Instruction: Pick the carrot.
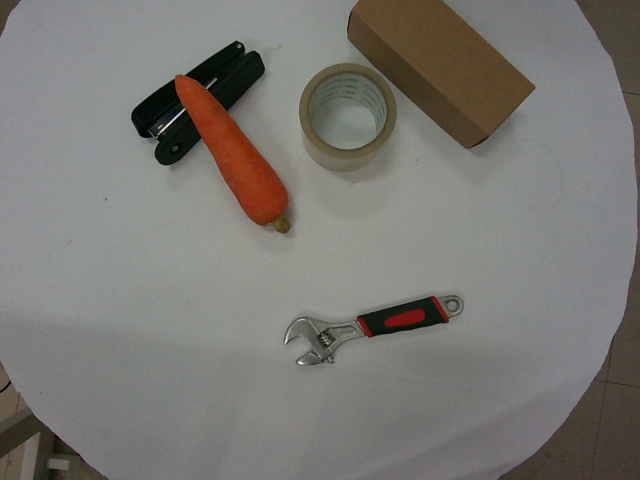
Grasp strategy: vertical